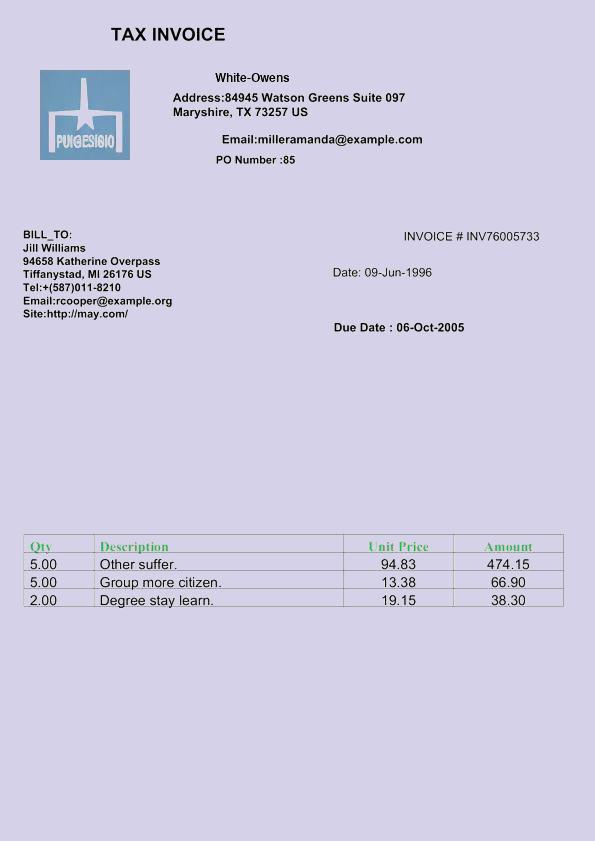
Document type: Invoice